Question: What are the imaging findings?
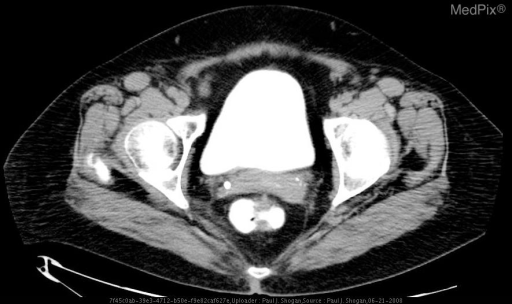
Answer: The imaging shows Initial axial CT images through the pelvis demonstrate a paucity of contrast in the rectum.   There is no contrast material in the vagina.  The patient is status post hysterectomy. Delayed axial CT images through the pelvis, obtained 6 hours after the initial scan reveal contrast within the bladder and rectum.  No contrast material is noted within the vagina. Rectal contrast was administered, with subsequent axial CT images through the pelvis with rectal tube and balloon in place, demonstrating contrast material within the vagina.  A fistula tract is not visualized.   The rectal tube was removed, and the patient was reimaged.  Contrast material is again noted within the vagina.  Additionally, there is soft tissue stranding posterior to the vagina, and anterior to the rectum, which may represent the fistula tract.  Fluoroscopic images from a barium enema demonstrate a rectovaginal fistula.  Although a fistula tract is not clearly visualized, contrast is noted to pass from the anterior rectum to the vagina. Delayed axial CT images through the pelvis, obtained 6 hours after the initial scan reveal contrast within the bladder and rectum.  No contrast material is within the vagina..